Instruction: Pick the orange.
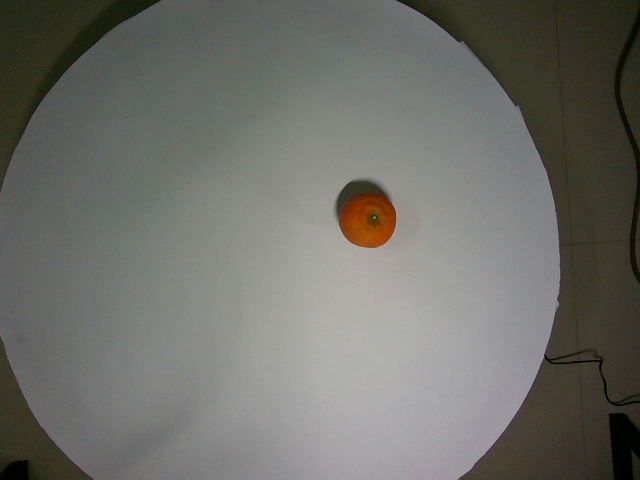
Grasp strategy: vertical